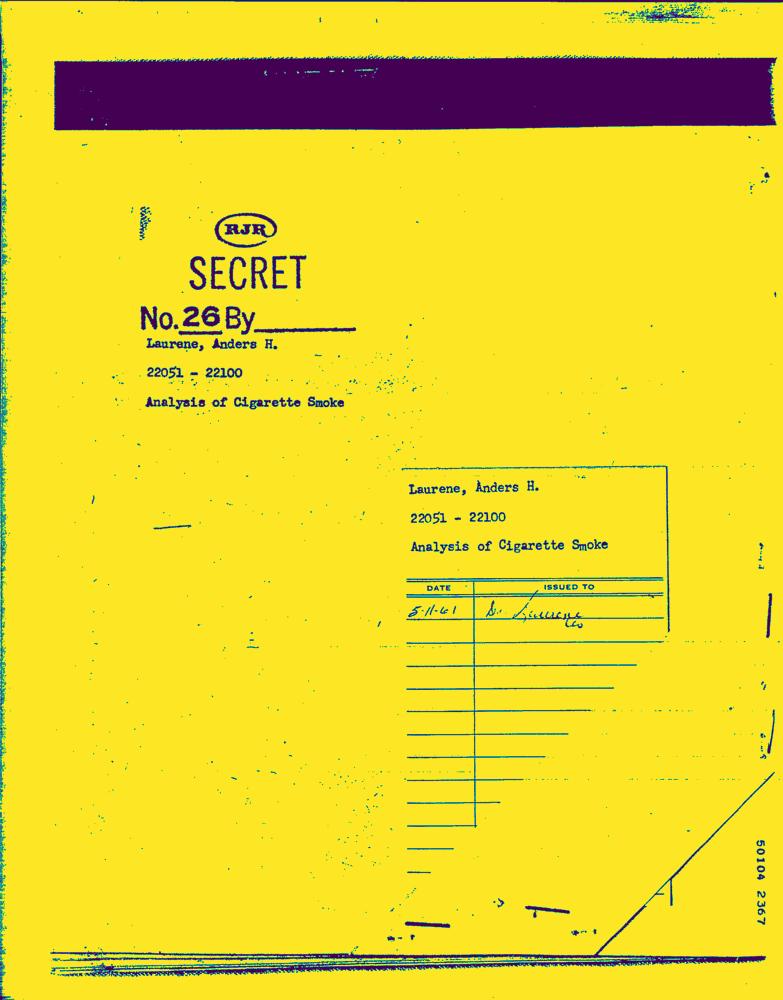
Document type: Hand-Written